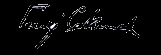
Signature of: fevzi çakmak